Identify and extract the amount in words, amount in numbers, payee name, cheque date, and bank name from the image.
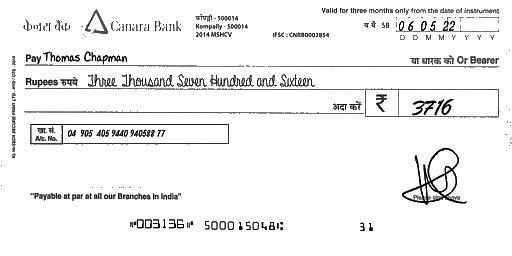
amt_in_words: Three Thousand Seven Hundred and Sixteen
amt_in_figures: 3716
payee_name: Thomas Chapman
bank_name: Canara Bank
cheque_date: 06/05/22